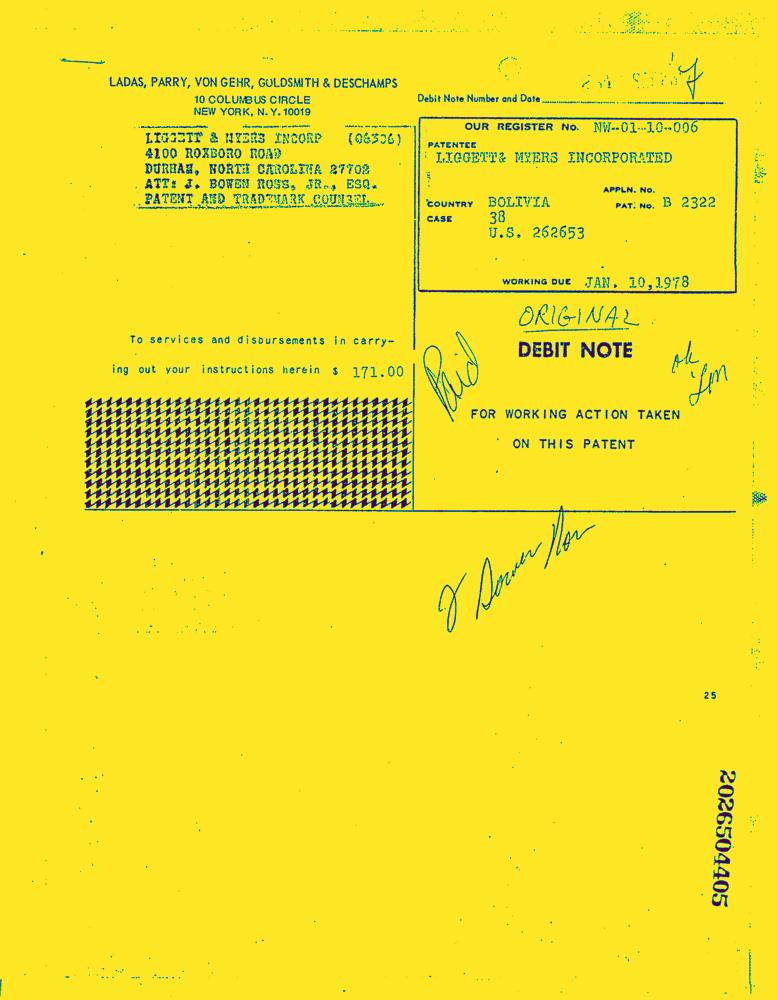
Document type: Invoice-Doc